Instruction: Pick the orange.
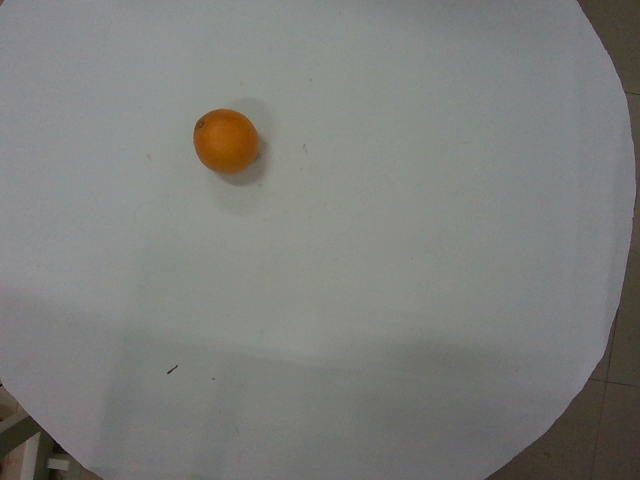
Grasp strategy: vertical